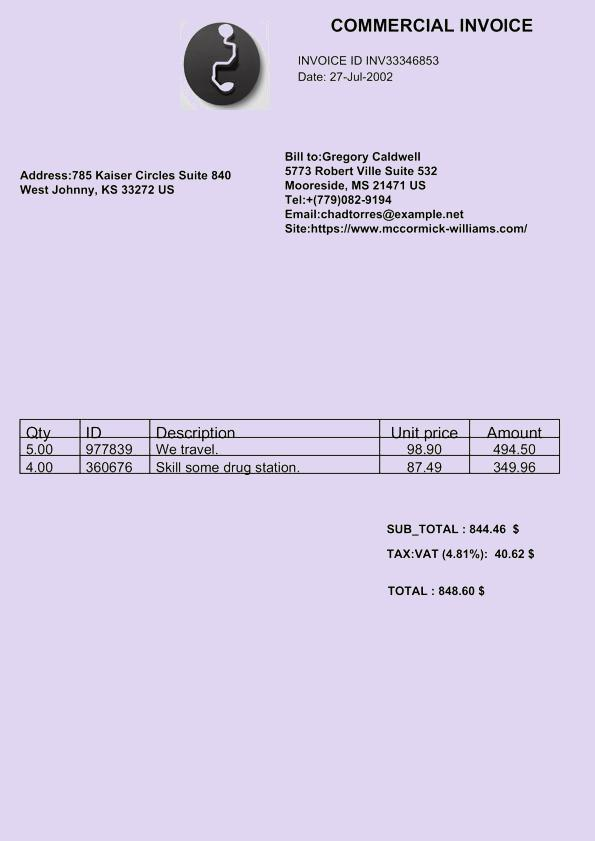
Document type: Invoice